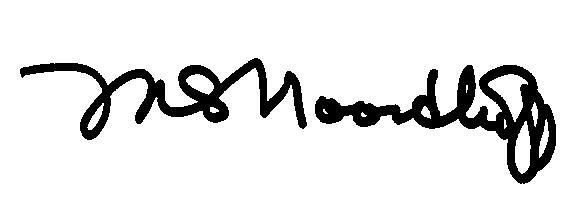
Signature of: samuel noordhoff